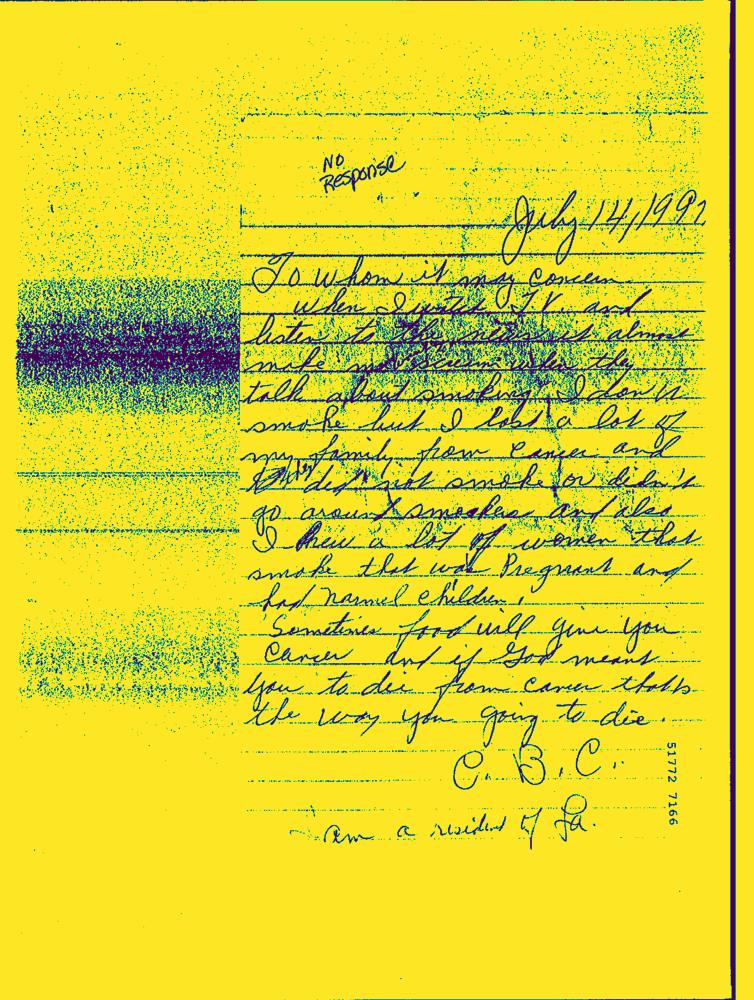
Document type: Hand-Written